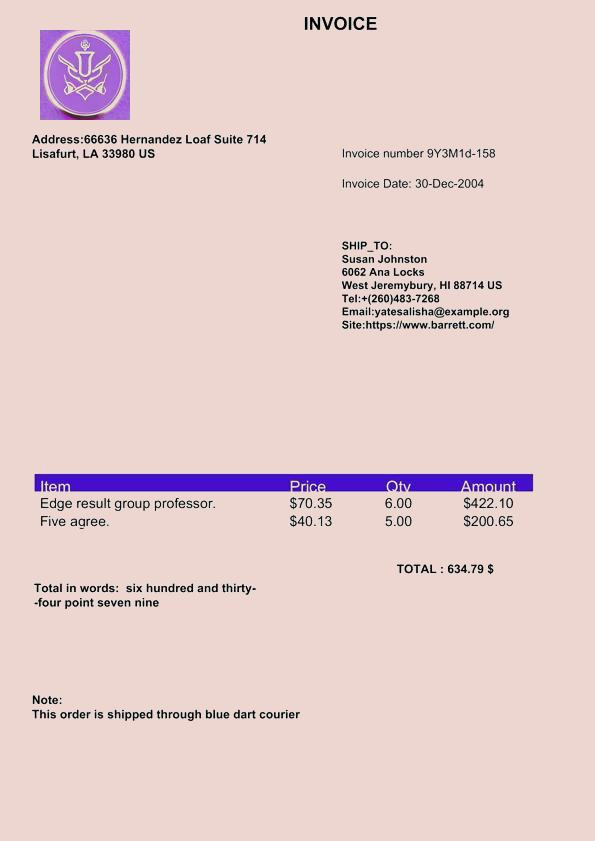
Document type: Invoice